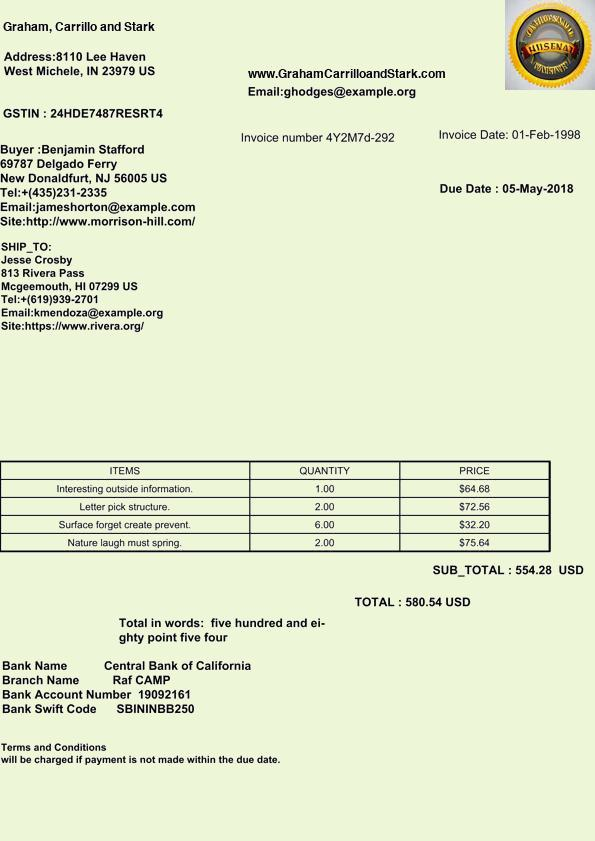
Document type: Invoice